Question: What might the diagnosis be?
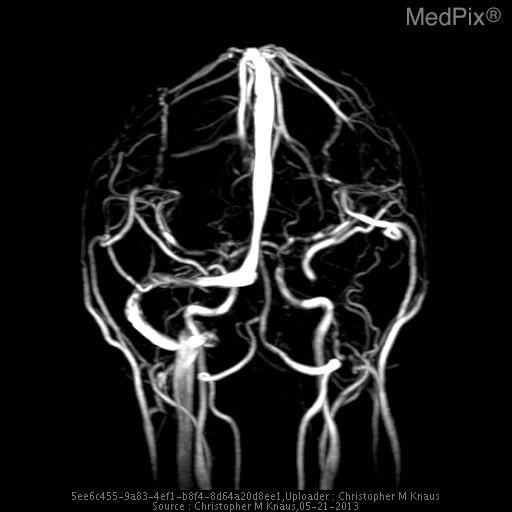
Answer: The possible diagnosis includes Venous sinus thrombosis
Severe dehydration
Polycythemia.